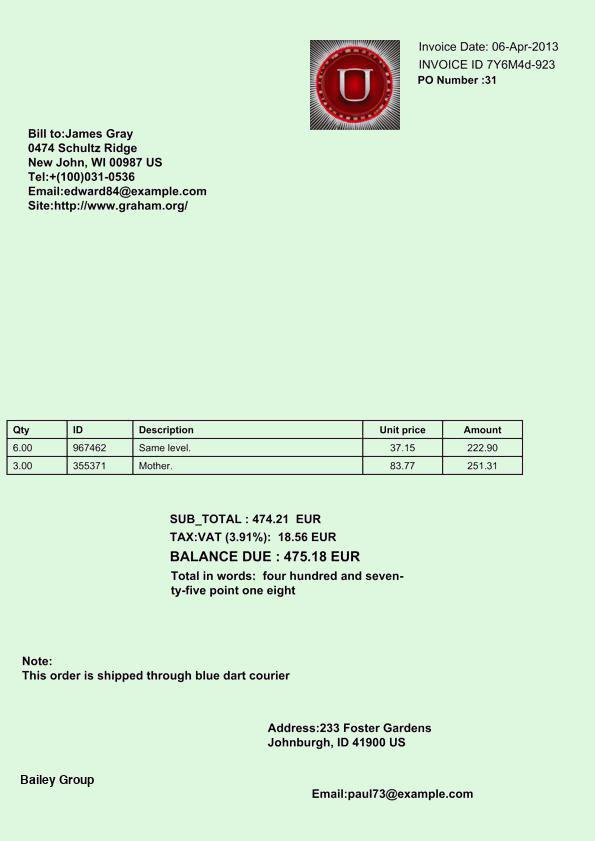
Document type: Invoice